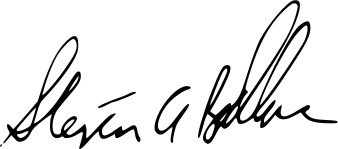
Signature of: steve ballmer